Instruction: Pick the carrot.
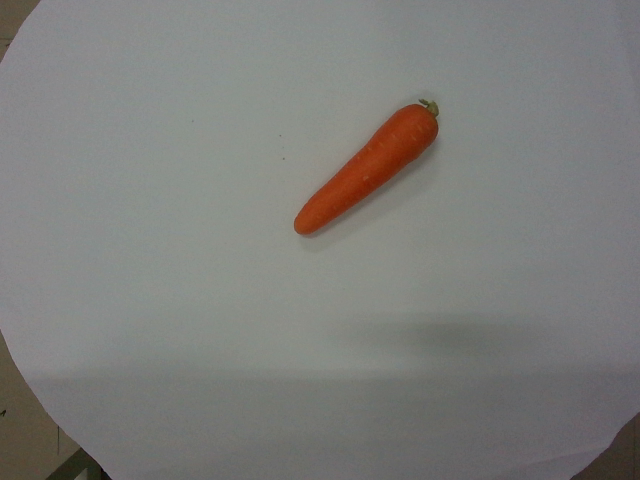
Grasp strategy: vertical